Question: In what way does the history help explain the case?
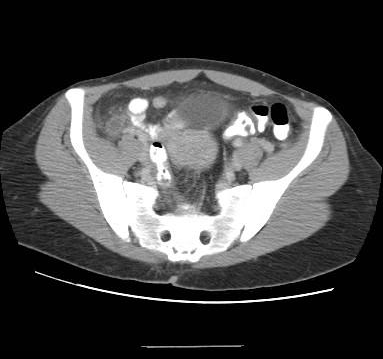
Answer: The patient's history of 34 y/o WF w/ abdominal pain for past 30hrs.  Pain started midepigastric and has moved slightly inferior and to the right.  No radiation and no relief with oral meds.  Has had nausea but no vomiting.  Denies fevers, chills, melena, hematachezia, constipation, diarrhea.  Anorexia for 30 hrs. No BM since pain began.  LMP unknown. is key in understanding the case.